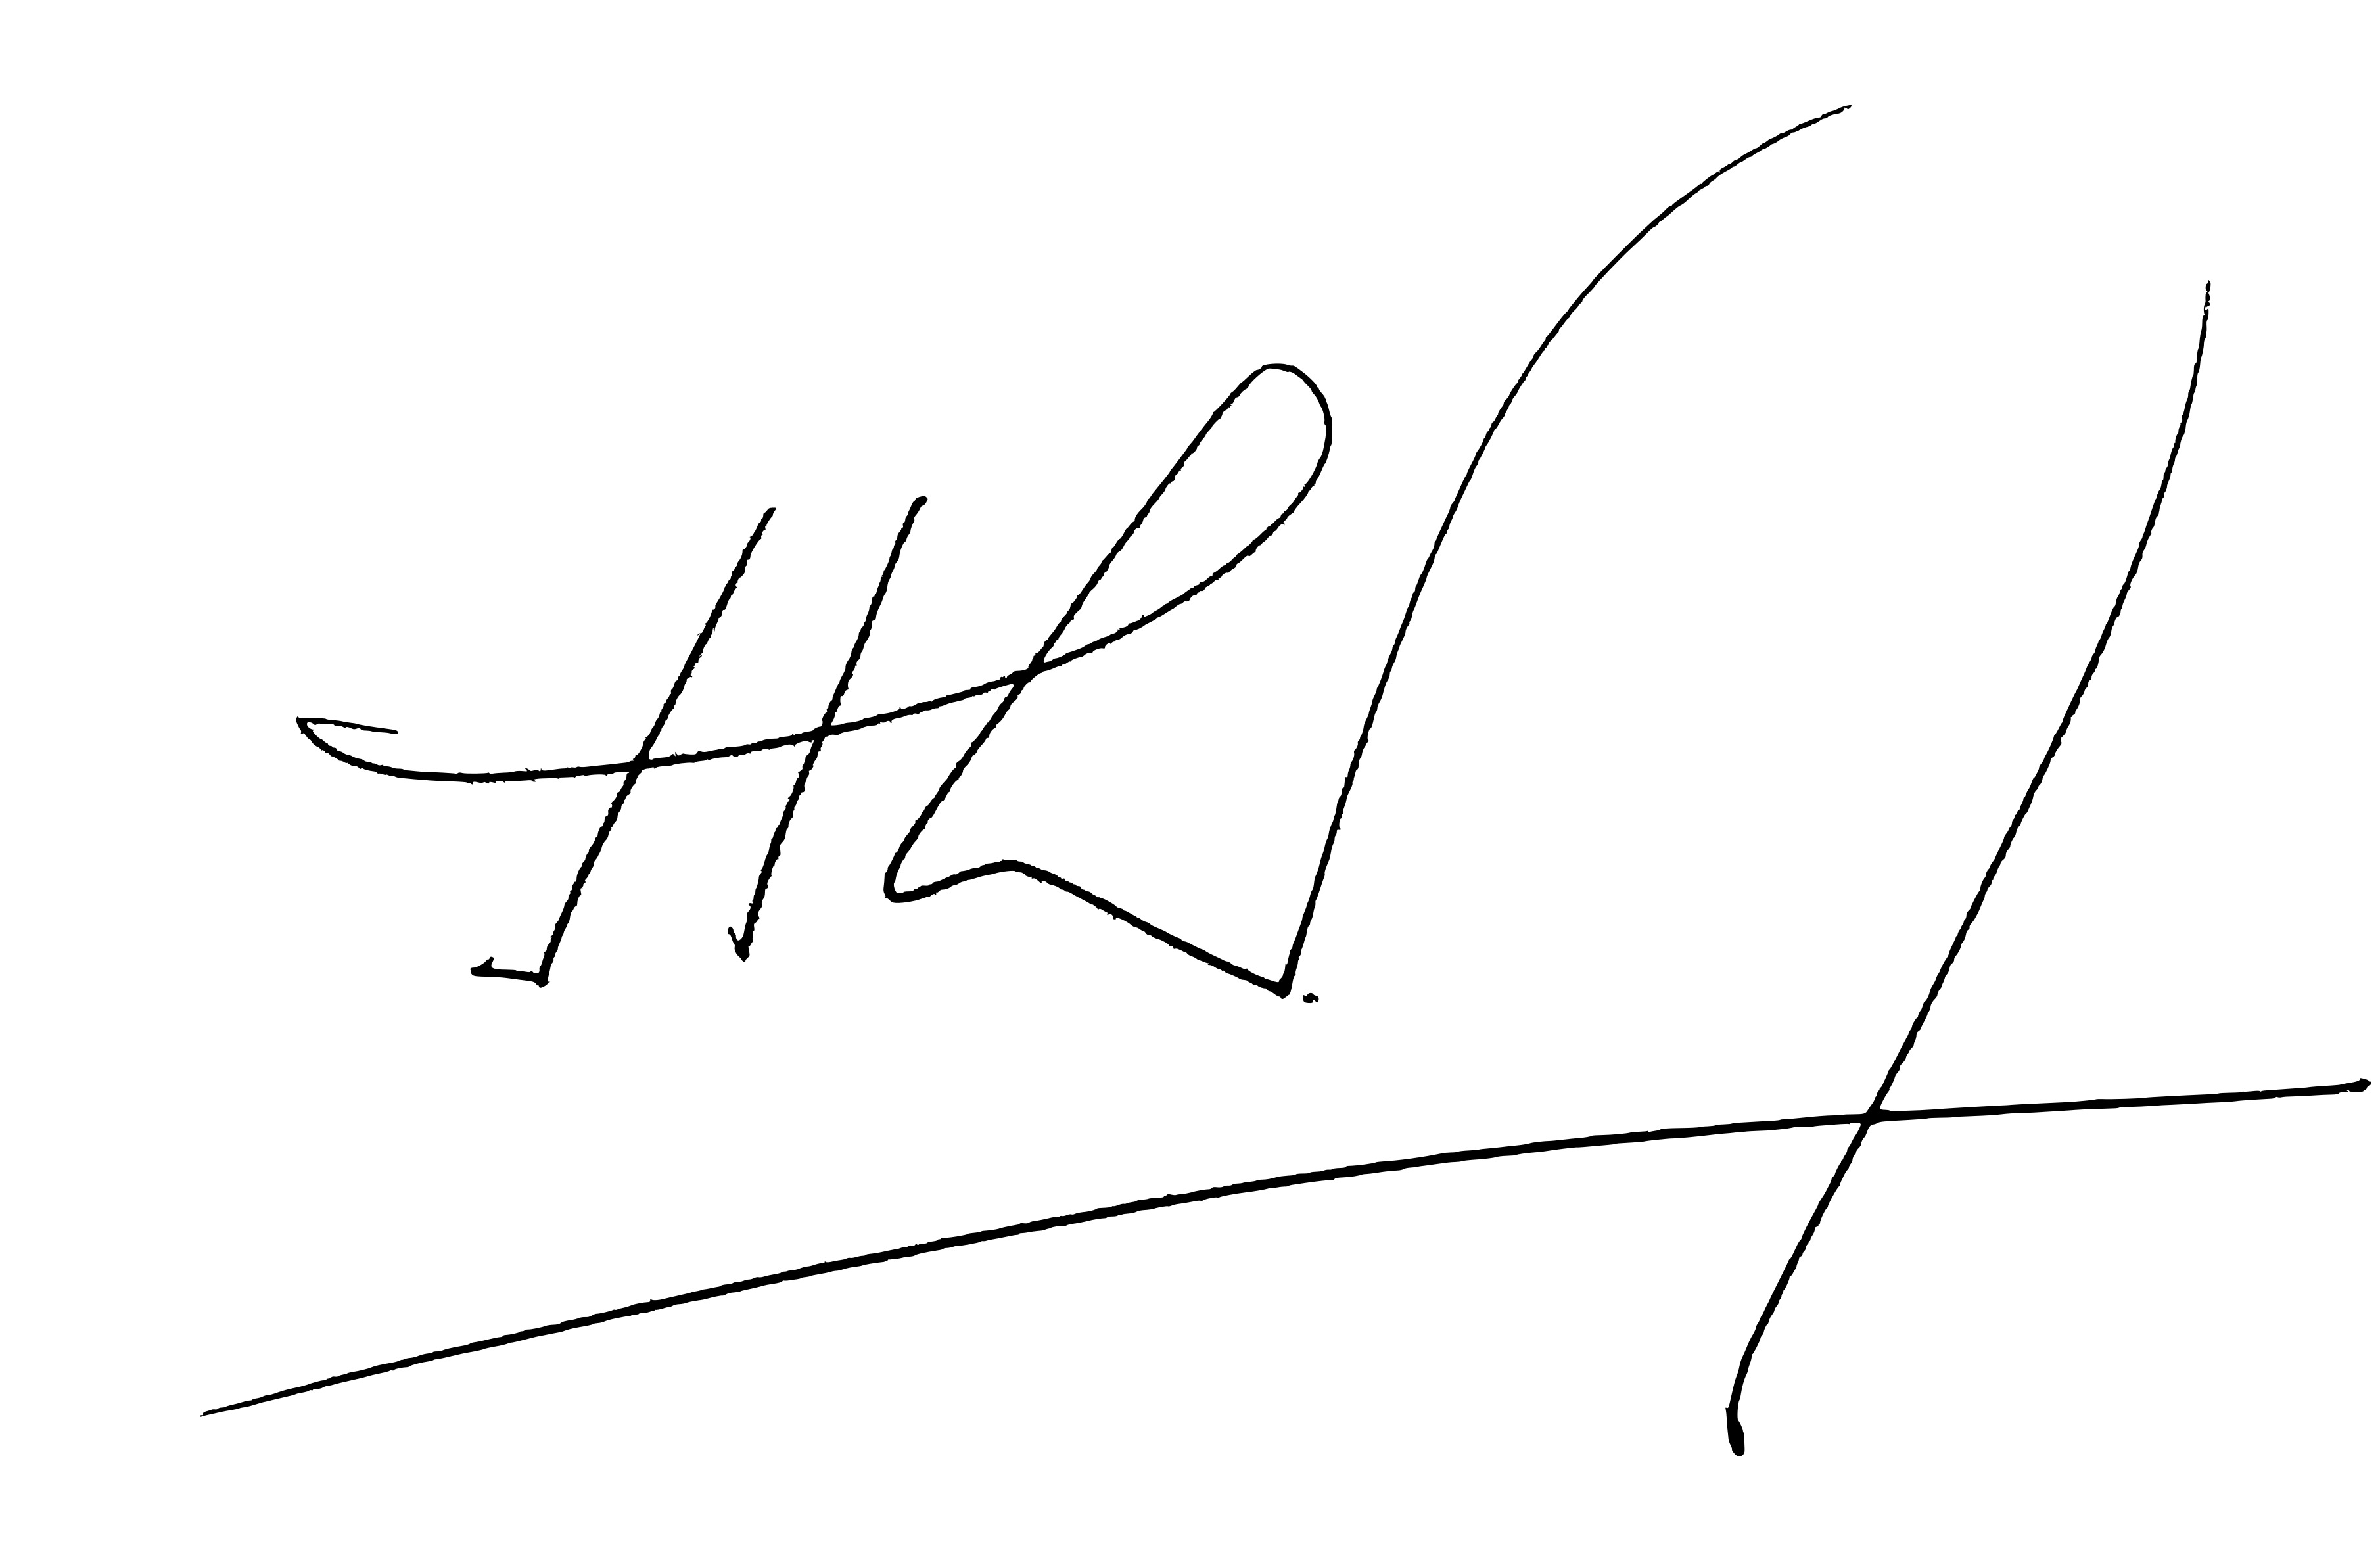
Signature of: harbhajan singh yogi